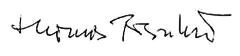
Signature of: thomas bernhard